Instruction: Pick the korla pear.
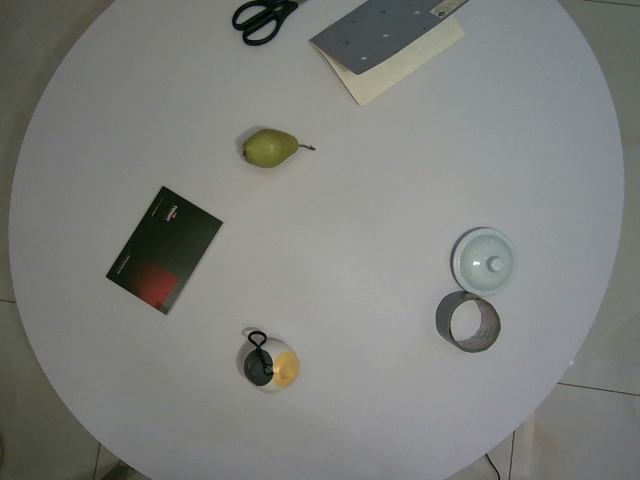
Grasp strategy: vertical